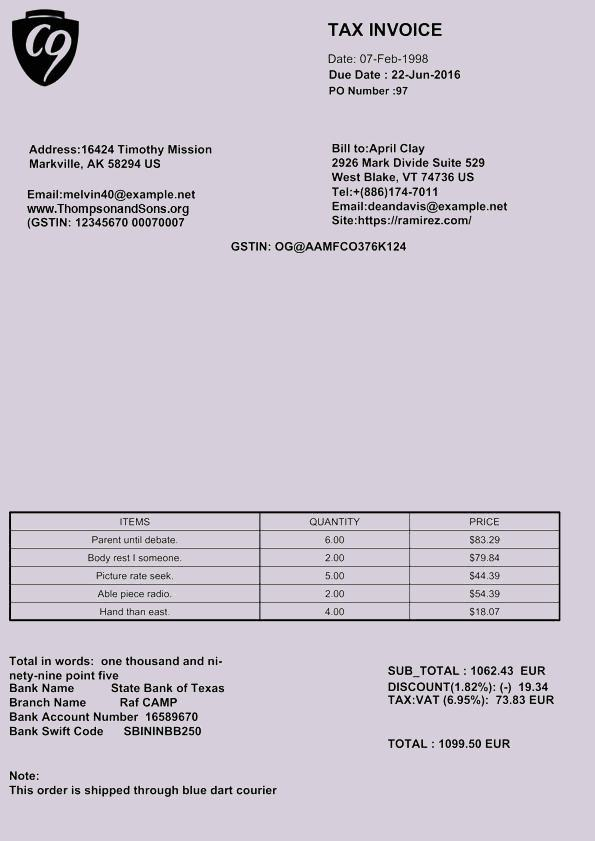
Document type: Invoice